Patient: Male, age 20
An otherwise healthy 20-year-old male working at a construction site was carrying a metal gutter, which contacted a transformer and overhead wires resulting in both electrical contact injury and flame burns from electrothermal discharge igniting his clothing. He developed pulseless ventricular dysrhythmia and received thirteen minutes of CPR by coworkers and first responders. He was defibrillated with return of spontaneous circulation en route to an outside hospital. He was intubated and transferred to this Burn Center. The care of this patient from admission to discharge is chronicled in Fig. 1. On arrival, his primary survey was significant for an established airway with an endotracheal tube and adequate oxygenation on mechanical ventilation. He had a heart rate of 108, blood pressure of 153/94, and a GCS of 3T. Total burn area was calculated to be 45.5% TBSA of mixed deep partial- and full-thickness burns to his back, left flank, and bilateral upper and lower extremities. He sustained a full-thickness circumferential burn to the right lower extremity with palpable distal pulses.
Intravenous fluid resuscitation with lactated ringer's (LR) was guided by the consensus formula, which totaled 16.6 L during the first 24 h from burn injury (4 mL/kg/%TBSA). Fresh frozen plasma was used as a colloid adjunct. A Foley catheter placed on admission returned dark urine that was positive for myoglobin (Fig. 2). Laboratory results on arrival were as follows: WBC 28.6 K/muL; Hgb 17.8 g/dL; Hct 52.4%; Platelets 342 K/muL; Potassium 5.3 mmol/L; Calcium 5.9 mmol/L; Bicarbonate 11 mmol/L; Creatinine 0.84 mg/dL; pH 7.09; pCO2 45 mmHg; pO2 166 mmHg; Carboxyhemoglobin 0.0%; Base Deficit -16.1 mmol/L. Creatinine Kinase peaked within 24 h at 33,760 units/L.
Whole-body X-ray was significant for metallic foreign bodies in the airway (Fig. 3). Computed tomography (CT) localized the objects to the right bronchus intermedius (Fig. 4A-B). Retrieval attempted with flexible bronchoscopy in the trauma bay was unsuccessful. Persistent acidosis despite resuscitation and diminishing pulses raised suspicion for compartment syndrome of the right lower extremity, prompting emergent operative intervention. A four-compartment fasciotomy revealed dusky bulging muscles responsive to electrocautery stimulation. Subsequently, rigid bronchoscopy was performed with successful retrieval of two metallic screws (Fig. 5). The airway was noted to be erythematous, attributed to repeated instrumentation.
Continuous RRT was initiated for persistent acidosis and electrolyte derangements secondary to rhabdomyolysis. Burn wound excision began on post-burn day (PBD) 2 and was complete by PBD67. On PBD3 he developed acute hypoxic respiratory failure. Flexible bronchoscopy revealed edematous and erythematous airways, copious secretions, and mucosal sloughing. This inhalation injury was caused by the aspiration of super-heated air and metal screws held in the patient's mouth at the moment of electrothermal discharge, and was not clear during initial management of the foreign bodies. He was diagnosed with grade III inhalation injury, initiated on protocolized nebulized pharmacotherapy (acetylcysteine, albuterol, bicarbonate, heparin) and placed in the prone position. Tracheotomy was performed (PBD14) given prolonged ventilator requirement. He required right lower extremity below knee amputation secondary to non-salvageable myonecrosis. He exhibited renal recovery and his tracheotomy was decannulated prior to discharge. He recovered well and was cleared to return to work just before the one year anniversary of his injury.
Keywords: burns, case report, compartment syndrome, electrical injury, foreign body aspiration, inhalation injury
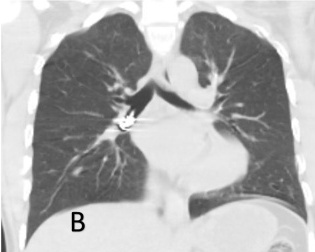
Image caption: (A,B): Computed tomography (CT) images localizing foreign bodies to the right bronchus intermedius.